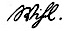
Signature of: ludwig wihl